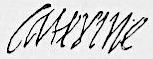
Signature of: catherine de medici